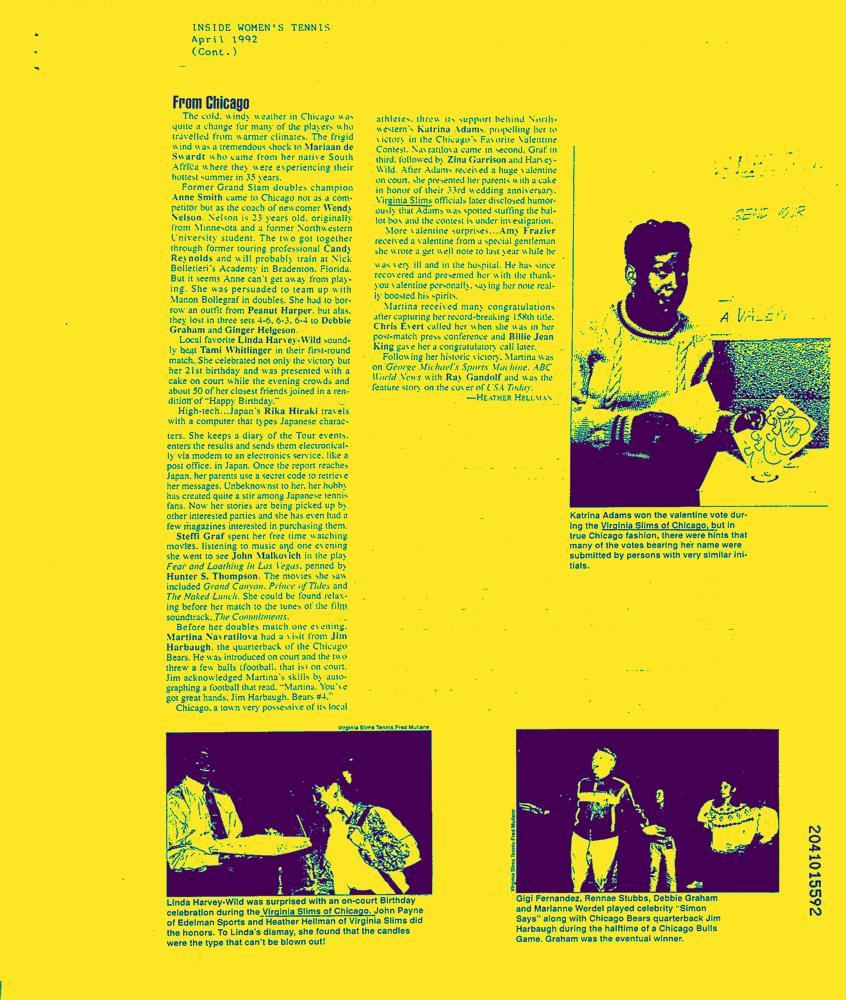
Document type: News-Article